Question: What might the diagnosis be?
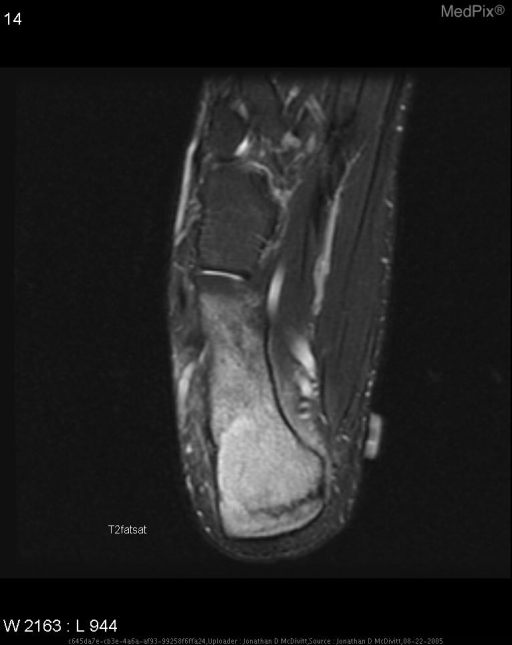
Answer: The possible diagnosis includes -Ankle Sprain
-Stress Fracture
-Arthritis
-Tenosynovitis.